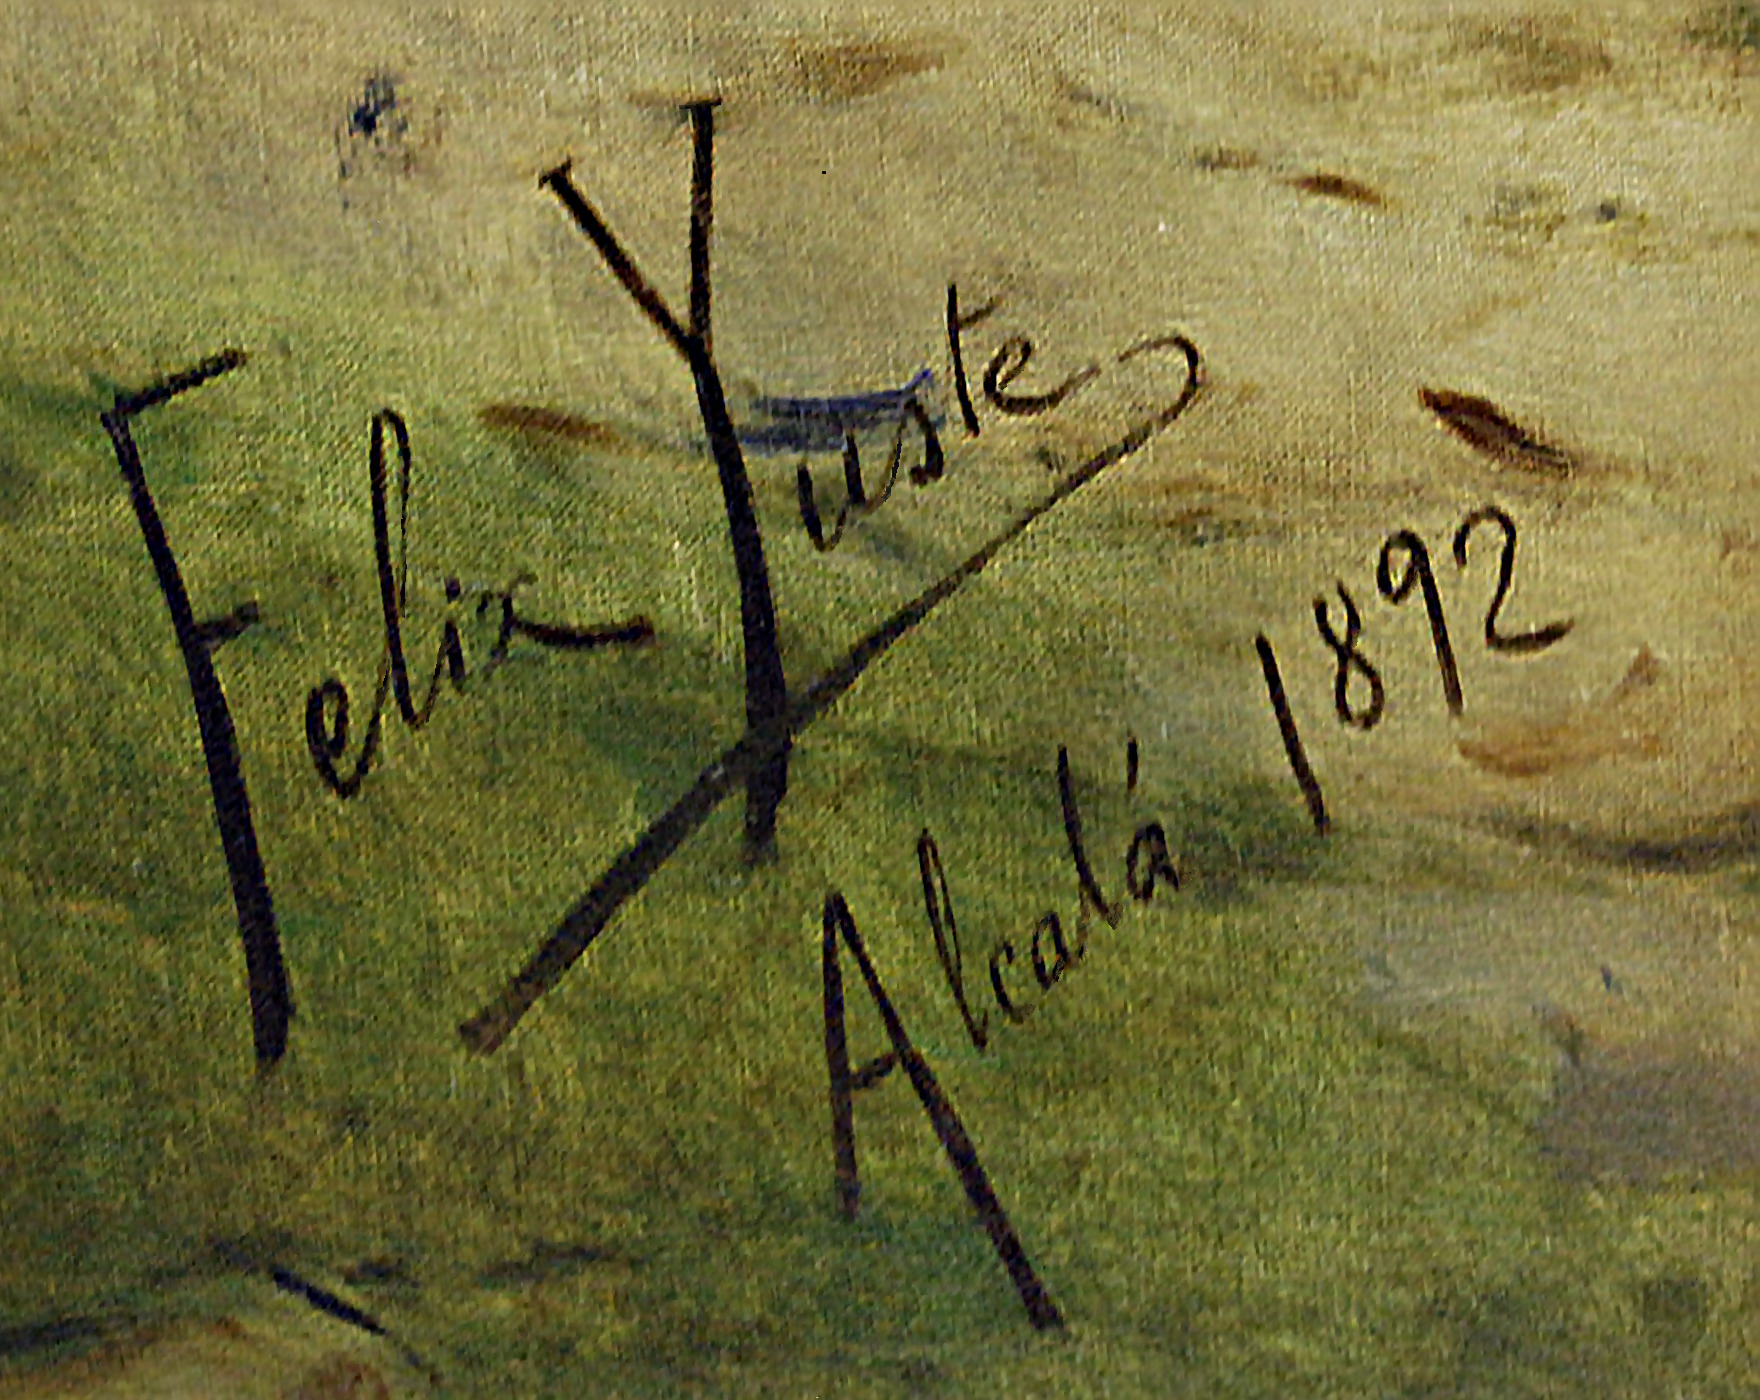
Signature of: félix yuste peinado